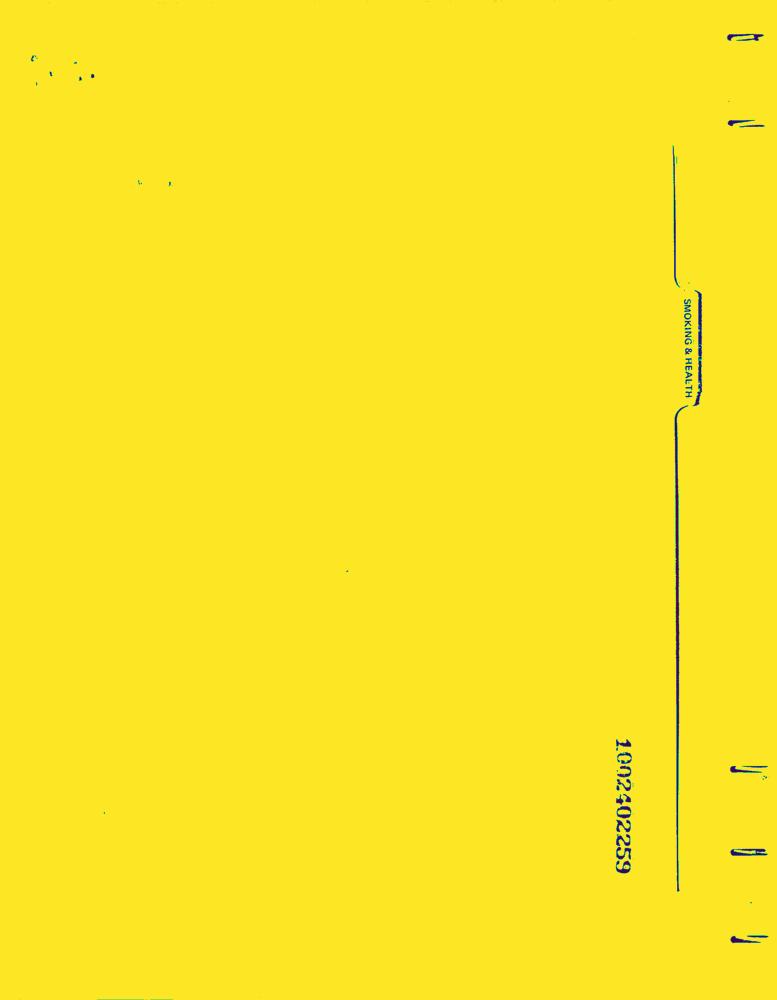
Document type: News-Article